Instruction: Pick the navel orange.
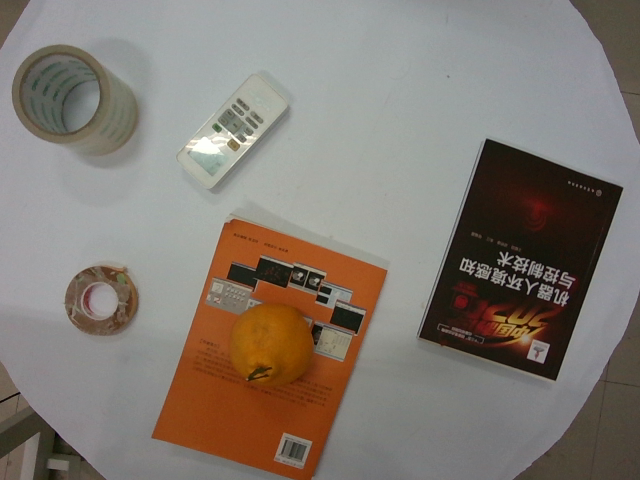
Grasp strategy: vertical